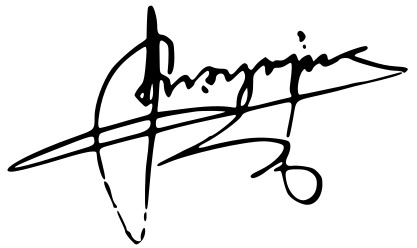
Signature of: alexandros panagoulis